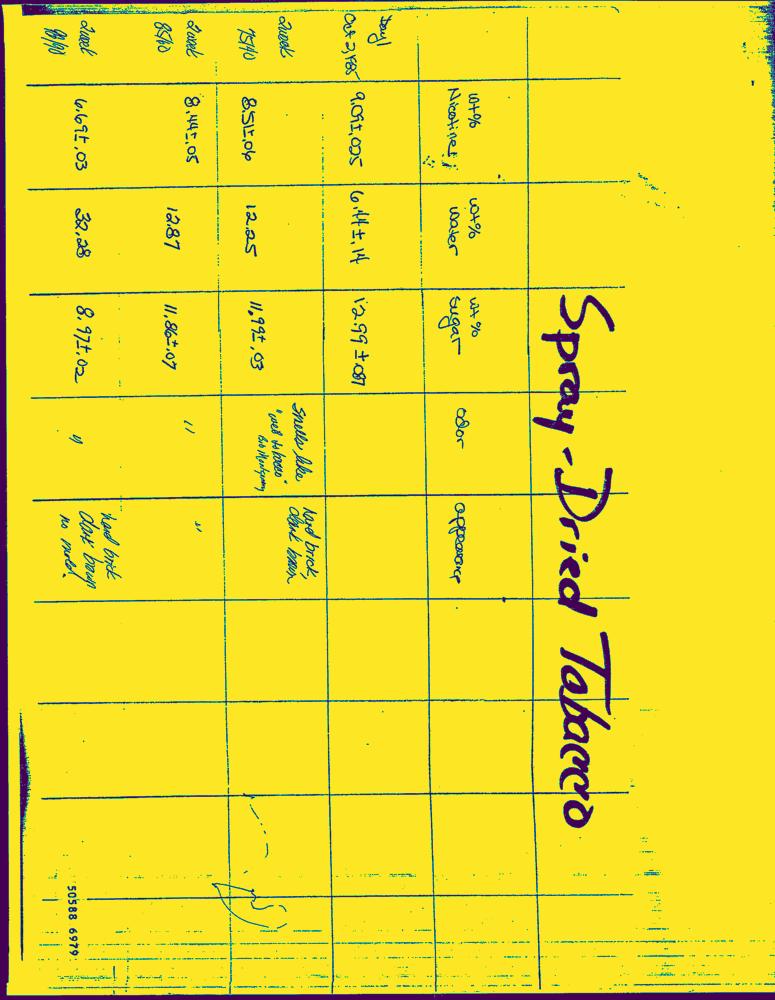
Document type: Hand-Written